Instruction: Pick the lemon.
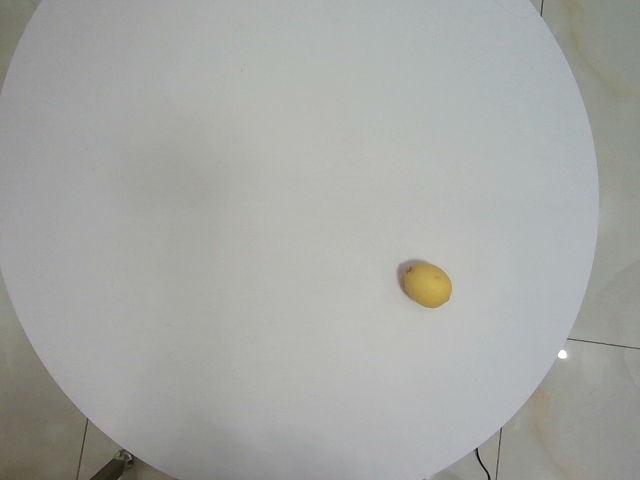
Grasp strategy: vertical